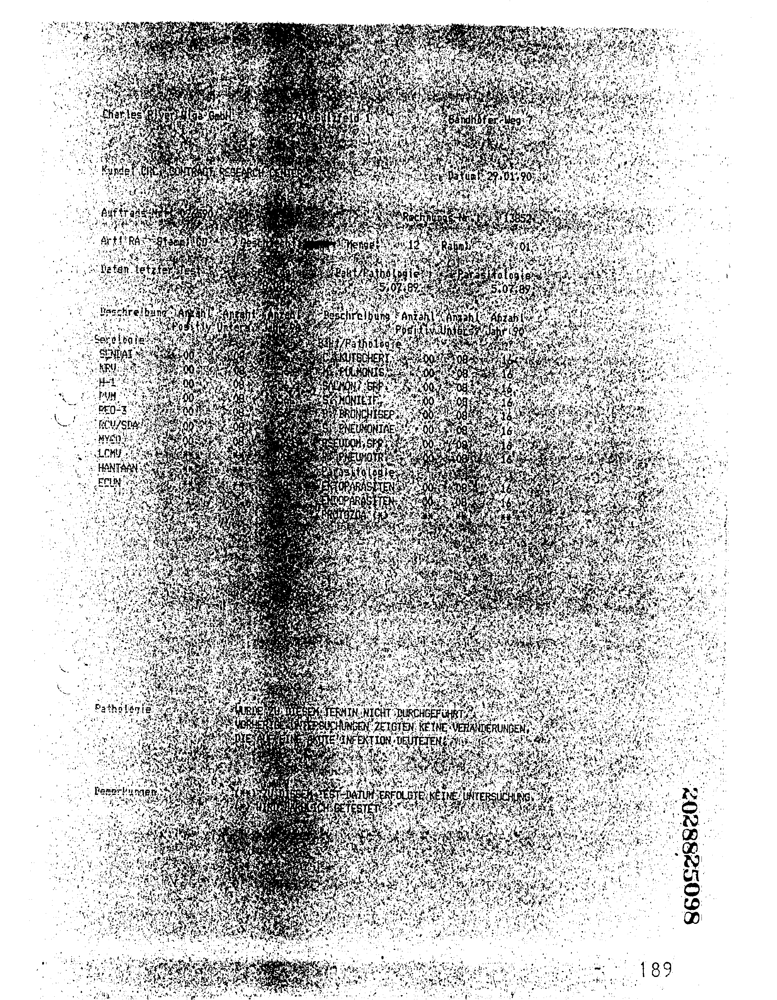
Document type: Invoice